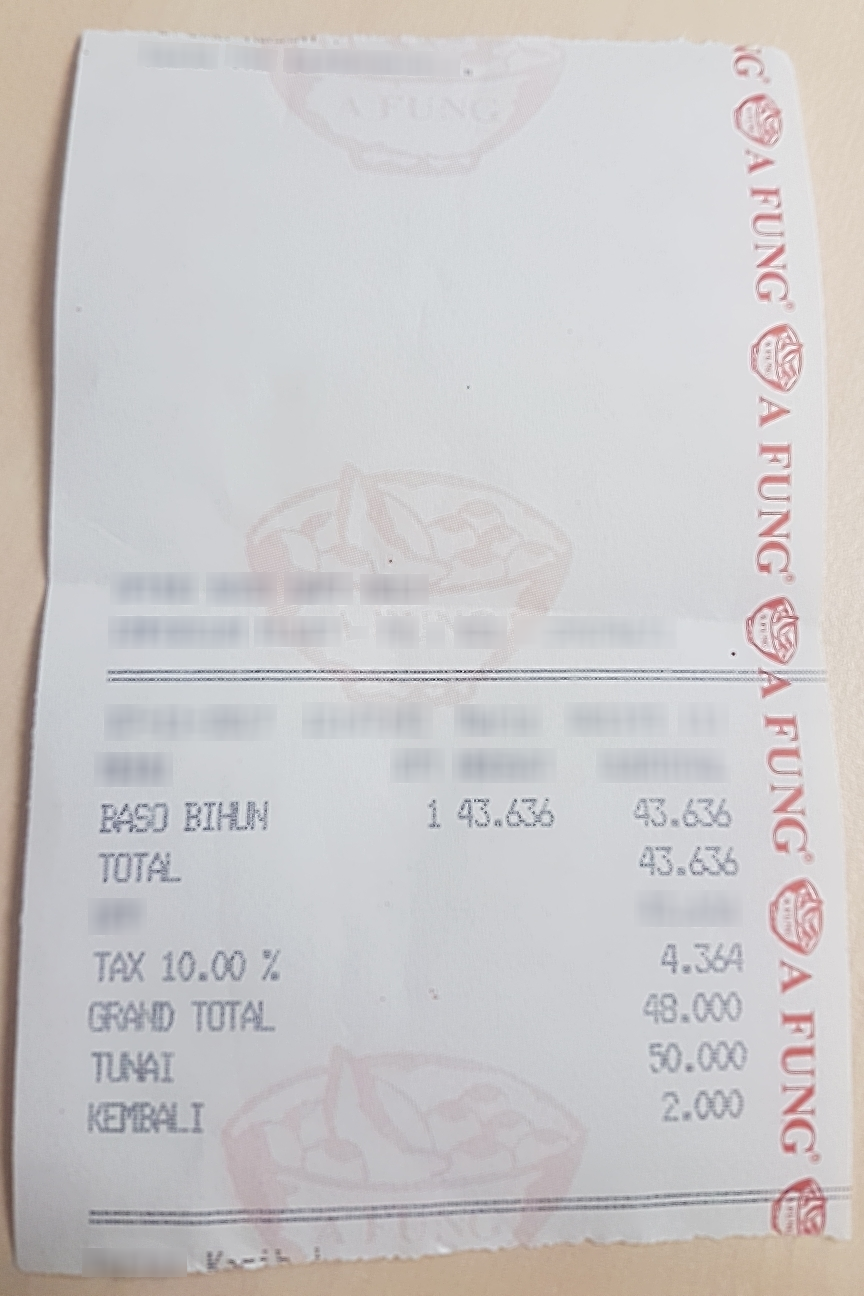
Number of items: 4
Subtotal: 43.636
Tax: 4.364
Total: 48.000
OCR text regions:
text: BASO
text: BIHUN
text: 1
text: 43.636
text: 43.636
text: TOTAL
text: 43.636
text: TAX
text: 10.00
text: %
text: 4.364
text: GRAND
text: TOTAL
text: 48.000
text: TUNAI
text: 50.000
text: KEMBALI
text: 2.000